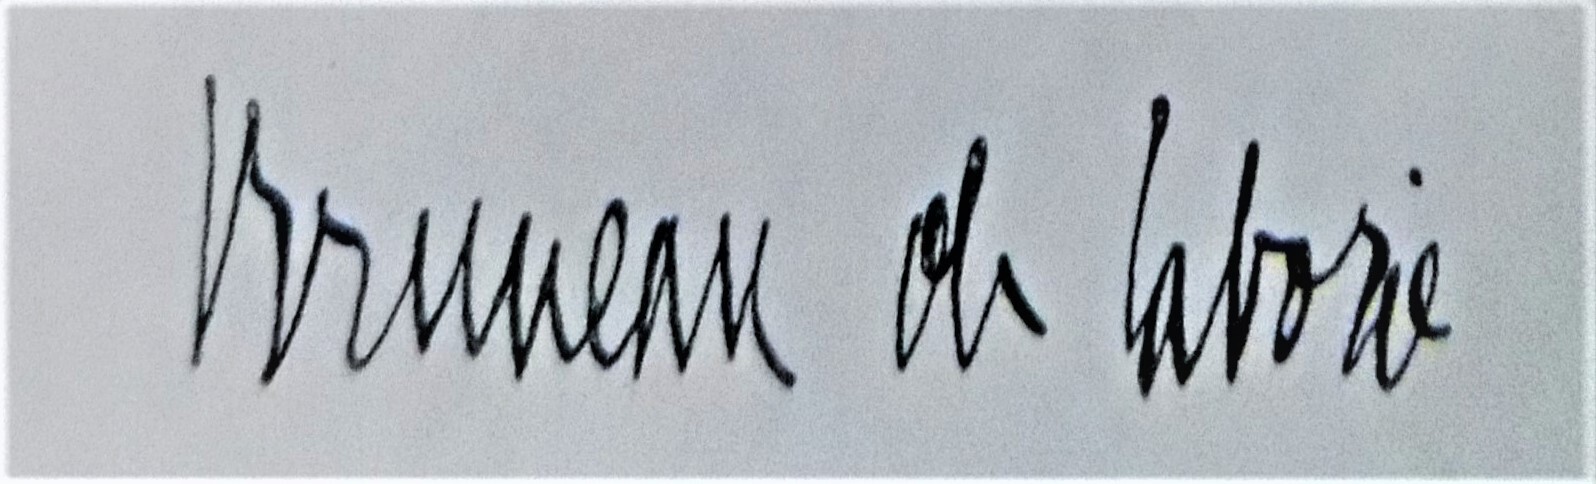
Signature of: émile bruneau de laborie